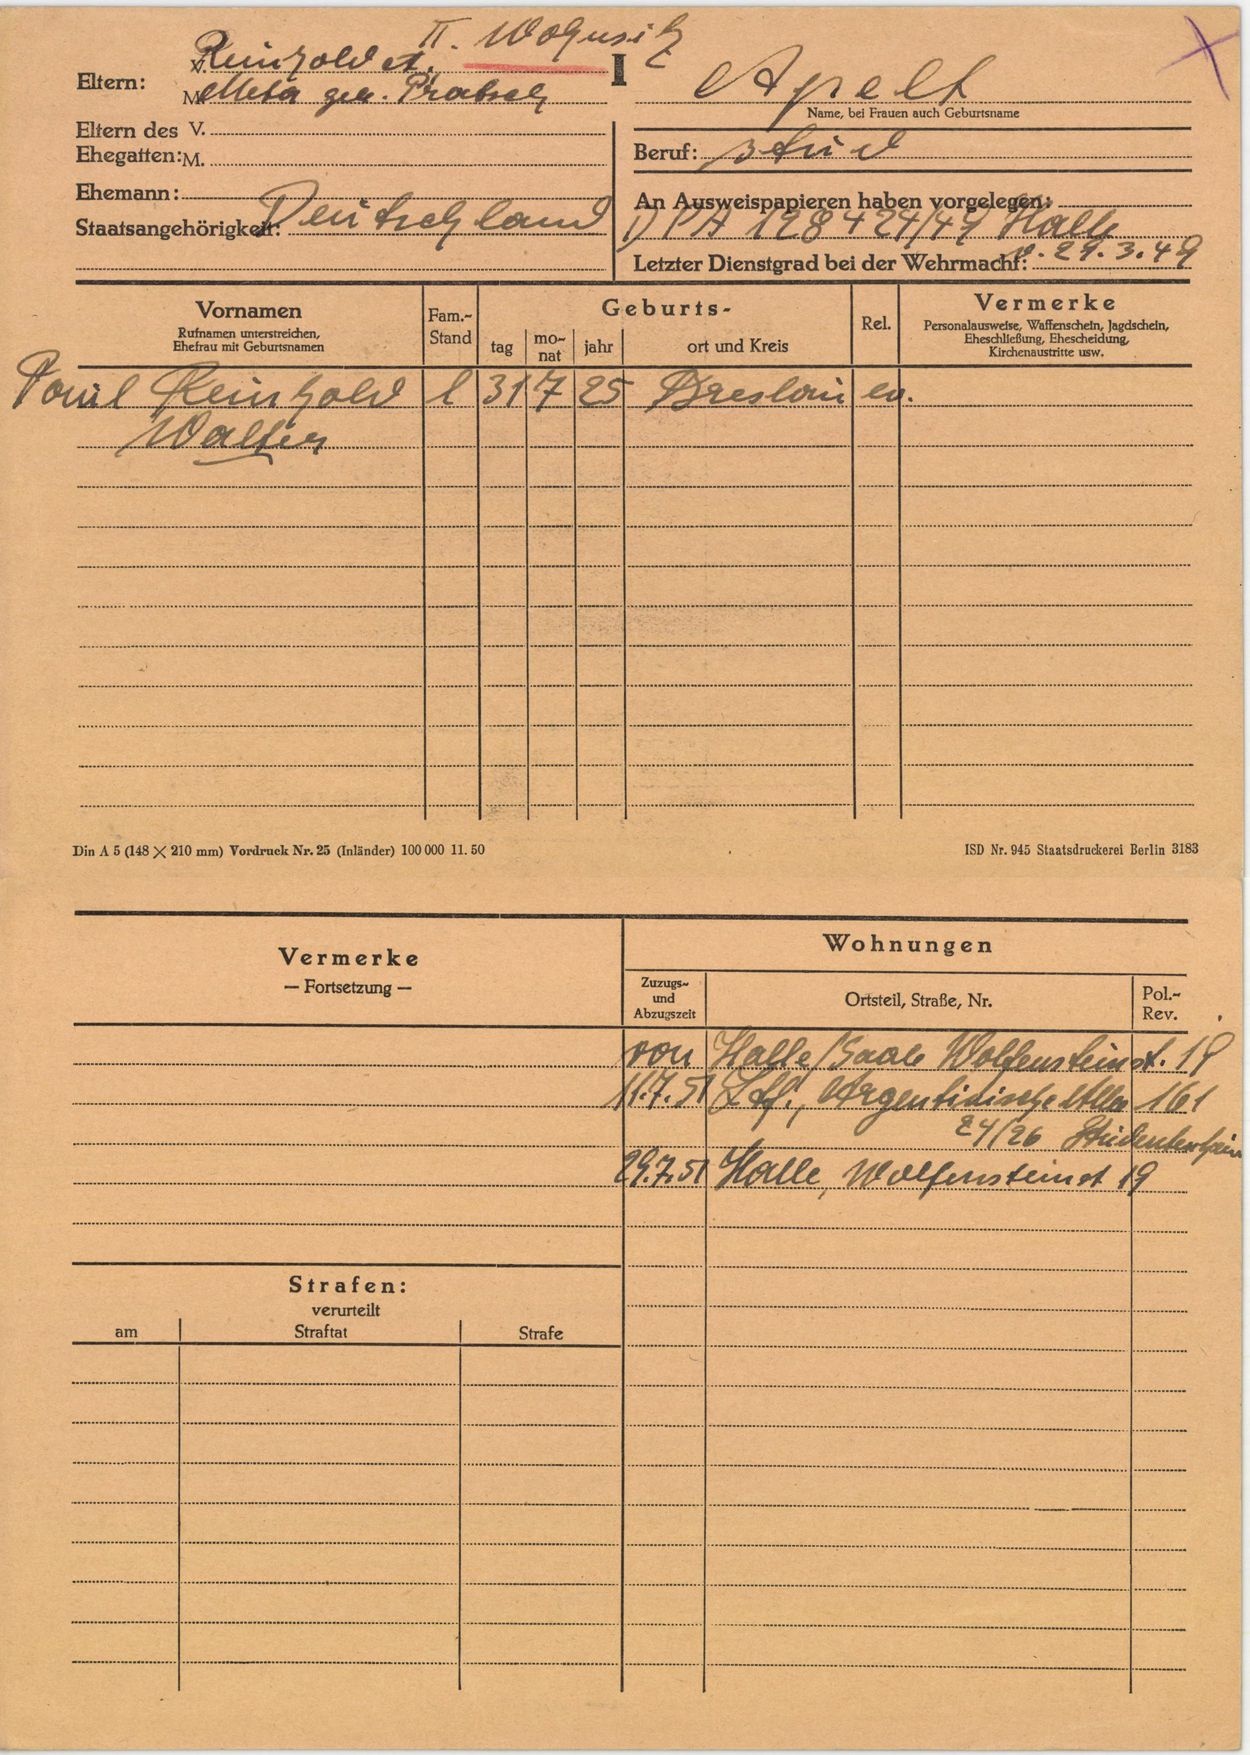
Apelt